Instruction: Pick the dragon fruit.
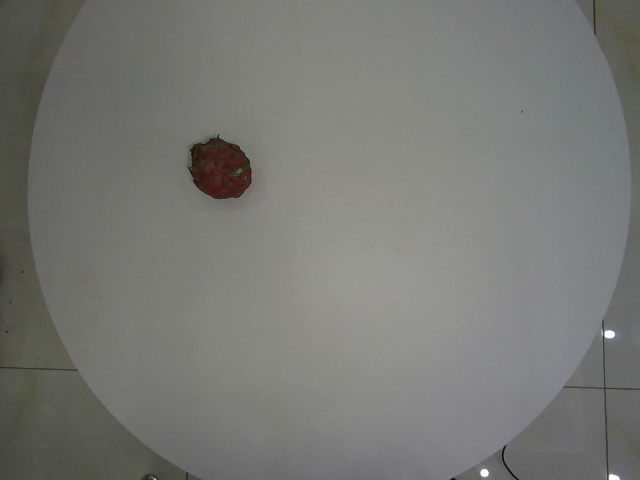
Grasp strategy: vertical